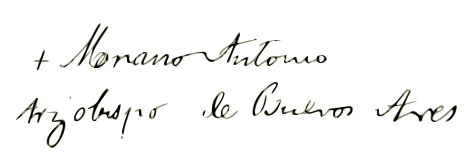
Signature of: mariano antonio espinosa